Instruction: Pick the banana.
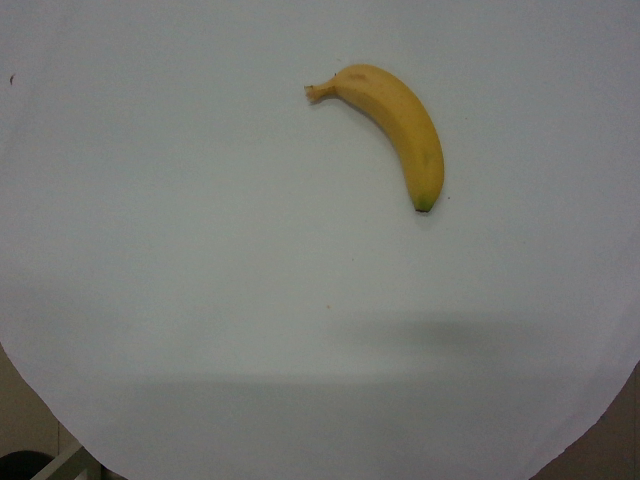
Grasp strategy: vertical